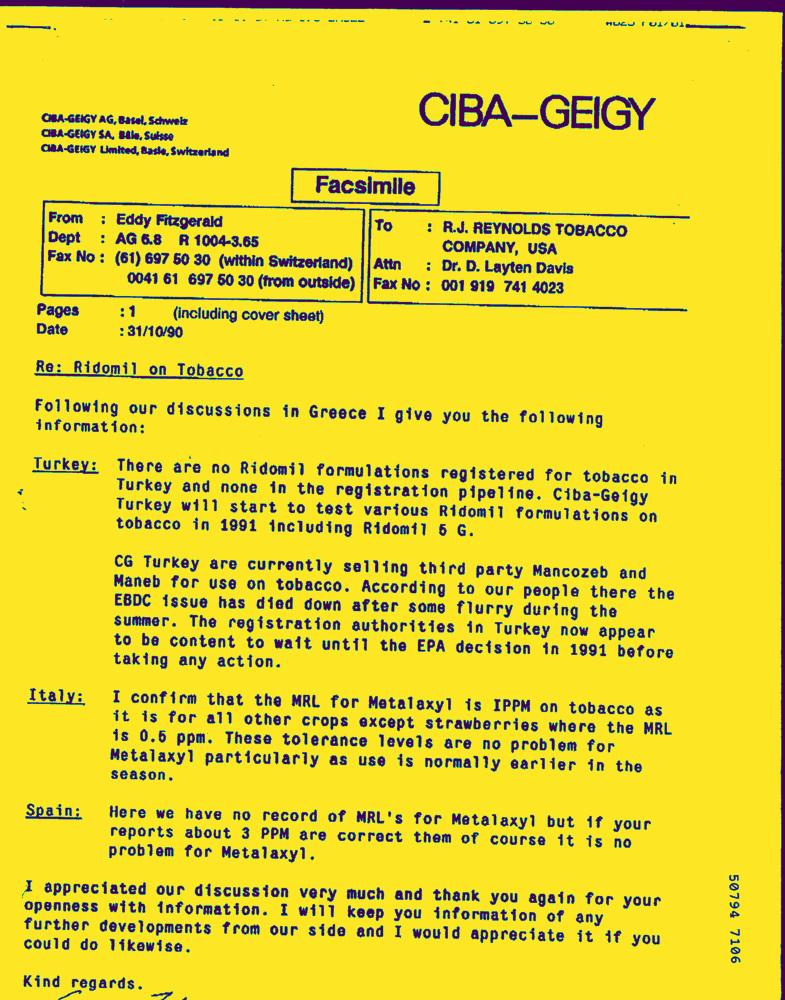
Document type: Letter-Doc